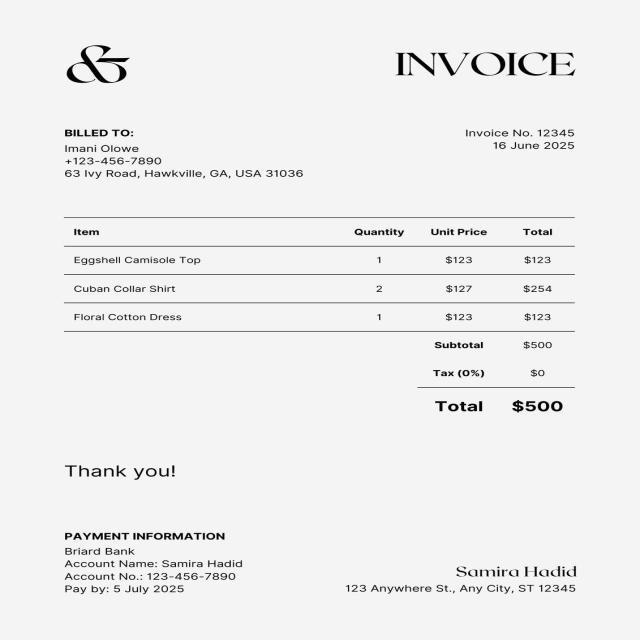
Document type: Invoice